Question: How is the history relevant to the case?
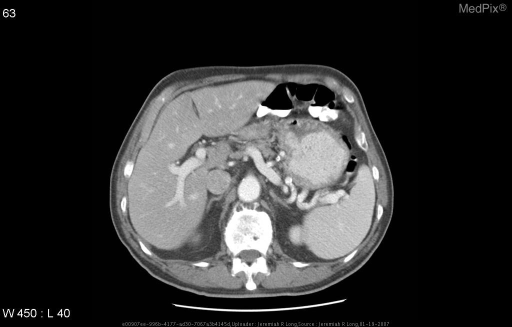
Answer: The patient's history of 79 year old male presents with dysphagia. is key in understanding the case.